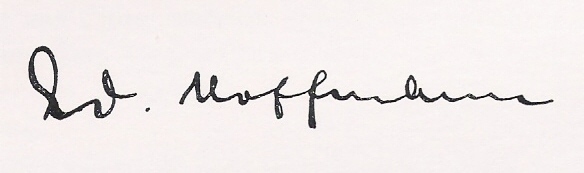
Signature of: eduard hoffmann